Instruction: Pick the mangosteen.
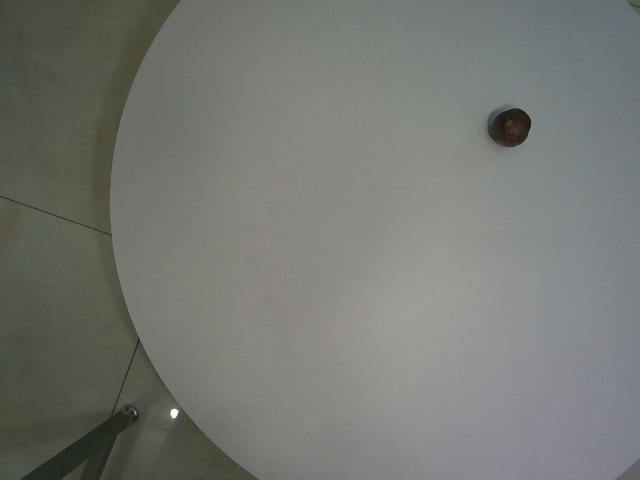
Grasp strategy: vertical